Question: How is the history relevant to the case?
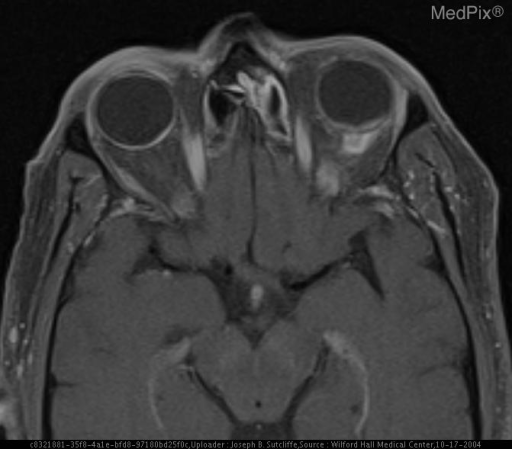
Answer: The patient's history of Decreased vision left eye is key in understanding the case.